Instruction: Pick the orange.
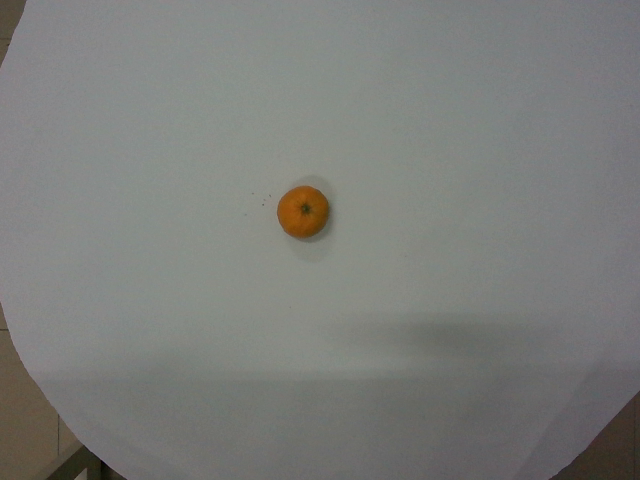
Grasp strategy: vertical